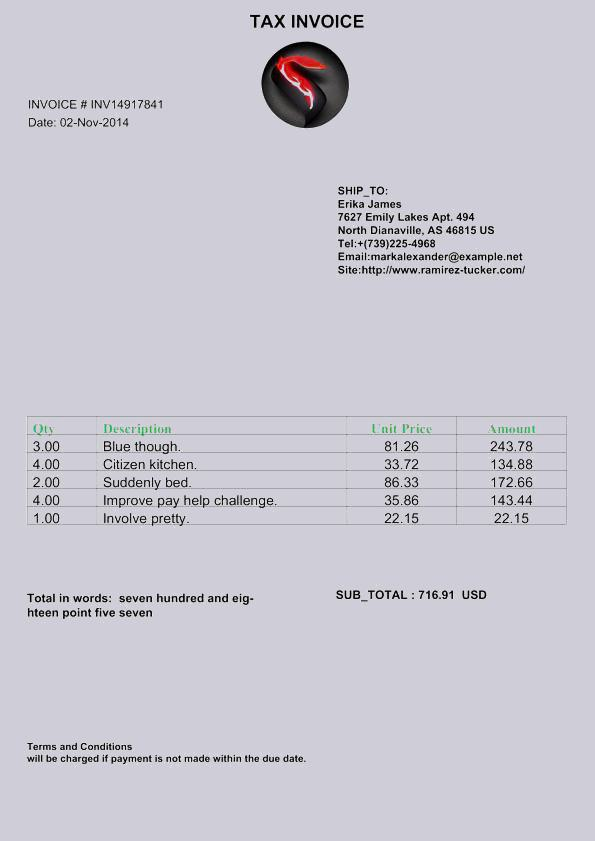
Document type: Invoice